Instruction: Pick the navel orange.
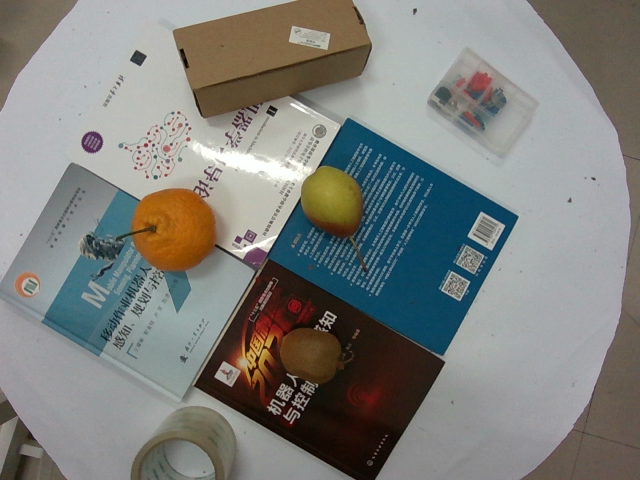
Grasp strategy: vertical